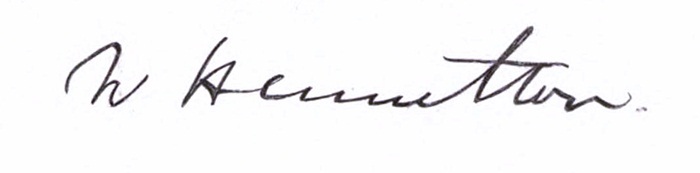
Signature of: sir william hamilton 9th baronet